Question: Explain the disease:
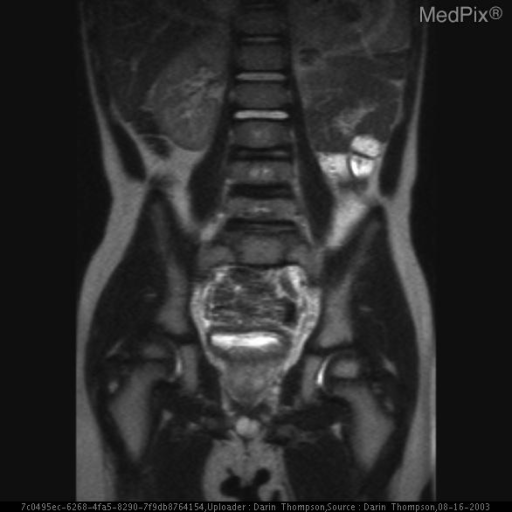
Answer: The disease is discussed as: Rhabdomyosarcoma accounts for 5-10% of all malignant tumors in patients under 15 years and is most common malignant tumor of the vagina, prostate, and bladder.  Other sites of involvement include perineal region,  head & neck, skeletal muscle/soft-tissue,  protahepatis, peritoneal,
Most neoplasms of the bladder in children are malignant, with Rhabdomyosarcoma most common.  TCC  and Leiomyosarcomsa are rarely seen.  Clinically bladder tumors present with hematuria and retention and can cause flank pain secondary to hydronephrosis and constipation.
Rhabdomyosarcoma appears either as peduunculated soft-tissue mass with bunch of grapes appearance (Botryoid) or as focal or diffuse wall thickening. On CT assymmetry of fat planes or direct soft tissue into adjacent organs is usefull for assessing stage. Pelvic lymph nodes may be enlarged indicative of metastatic disease. Metastatic disease to the nodes, liver, bone, lung, brain.
Distinguishing between localized benign and malignant tumors of the bladder may not be possible with CT.
GU rhabdomyosarcoma is initially managed by chemo. Patients with operable tumors undergo surgery and radiation rendered for residual inoperable tumor.
Three year survival rates are 70-80%.